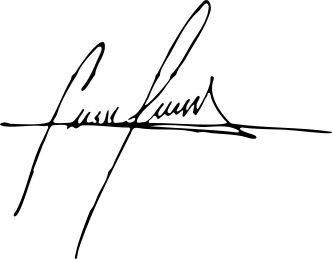
Signature of: josé jerí